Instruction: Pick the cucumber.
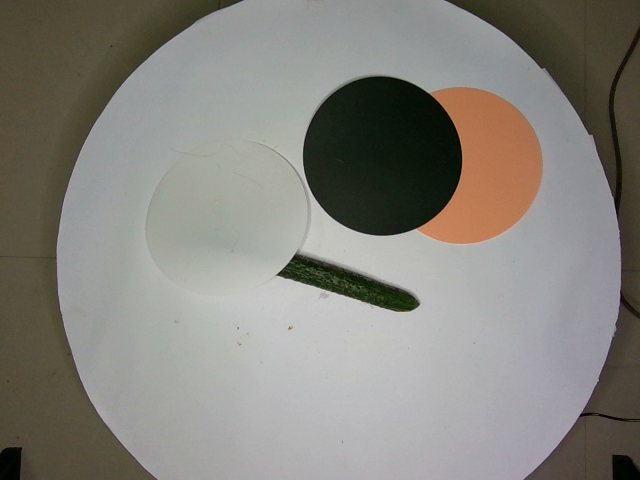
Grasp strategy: vertical